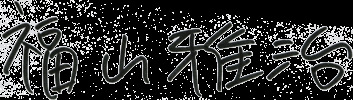
Signature of: masaharu fukuyama